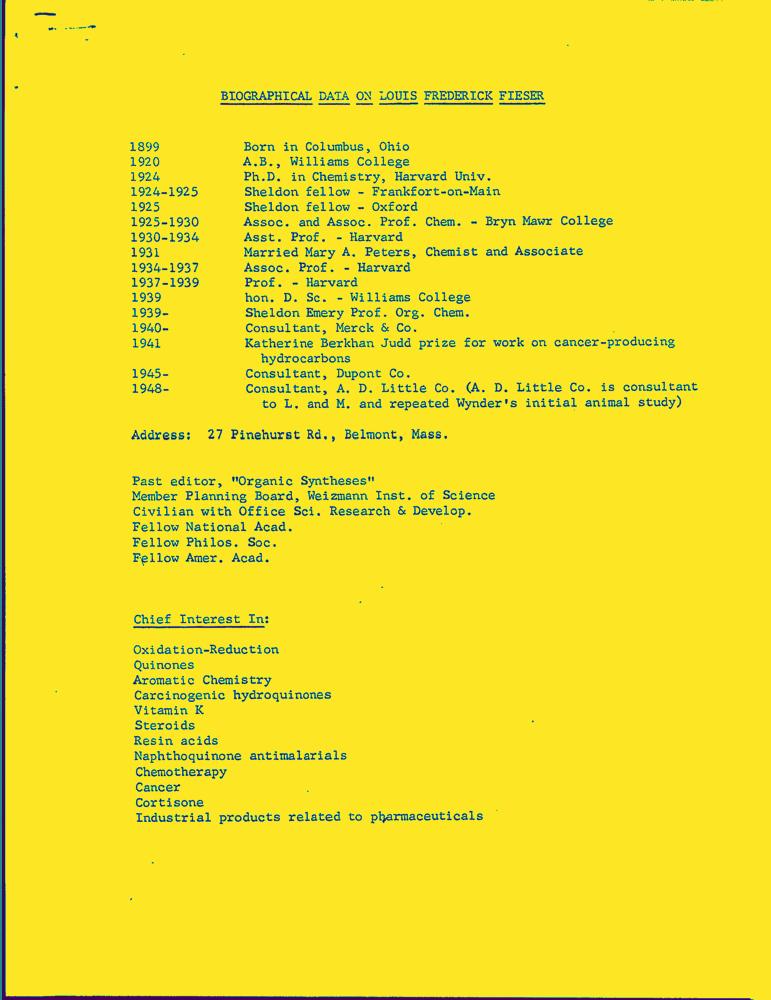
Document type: Resume-Doc